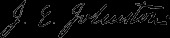
Signature of: joseph e johnston